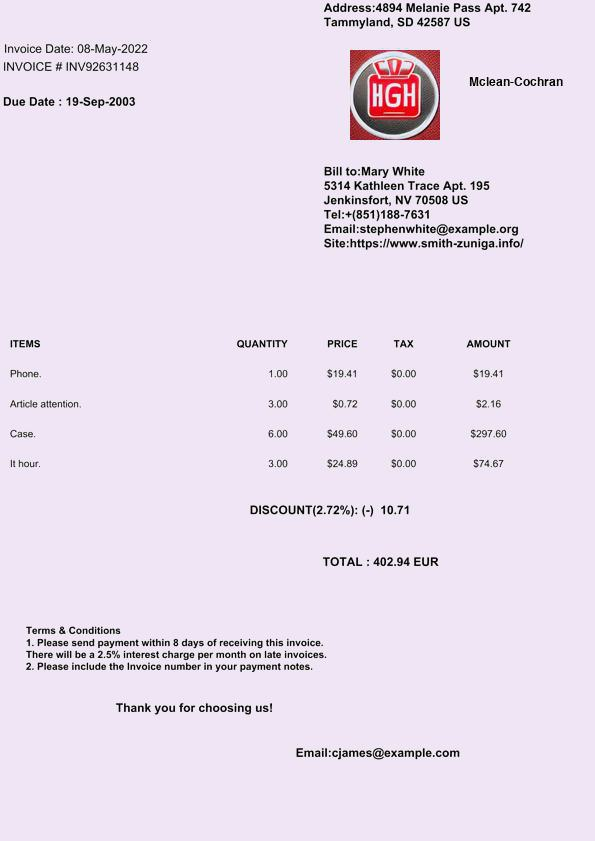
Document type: Invoice